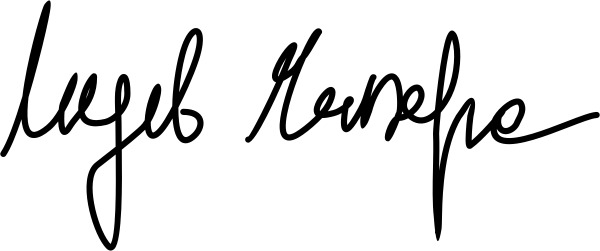
Signature of: angelo massafra